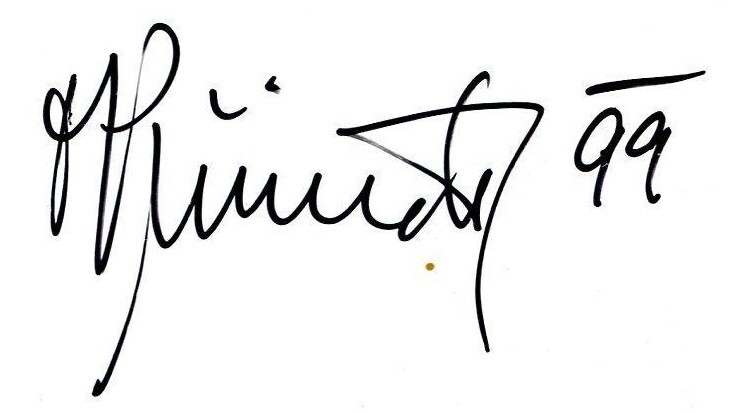
Signature of: oskar přindiš